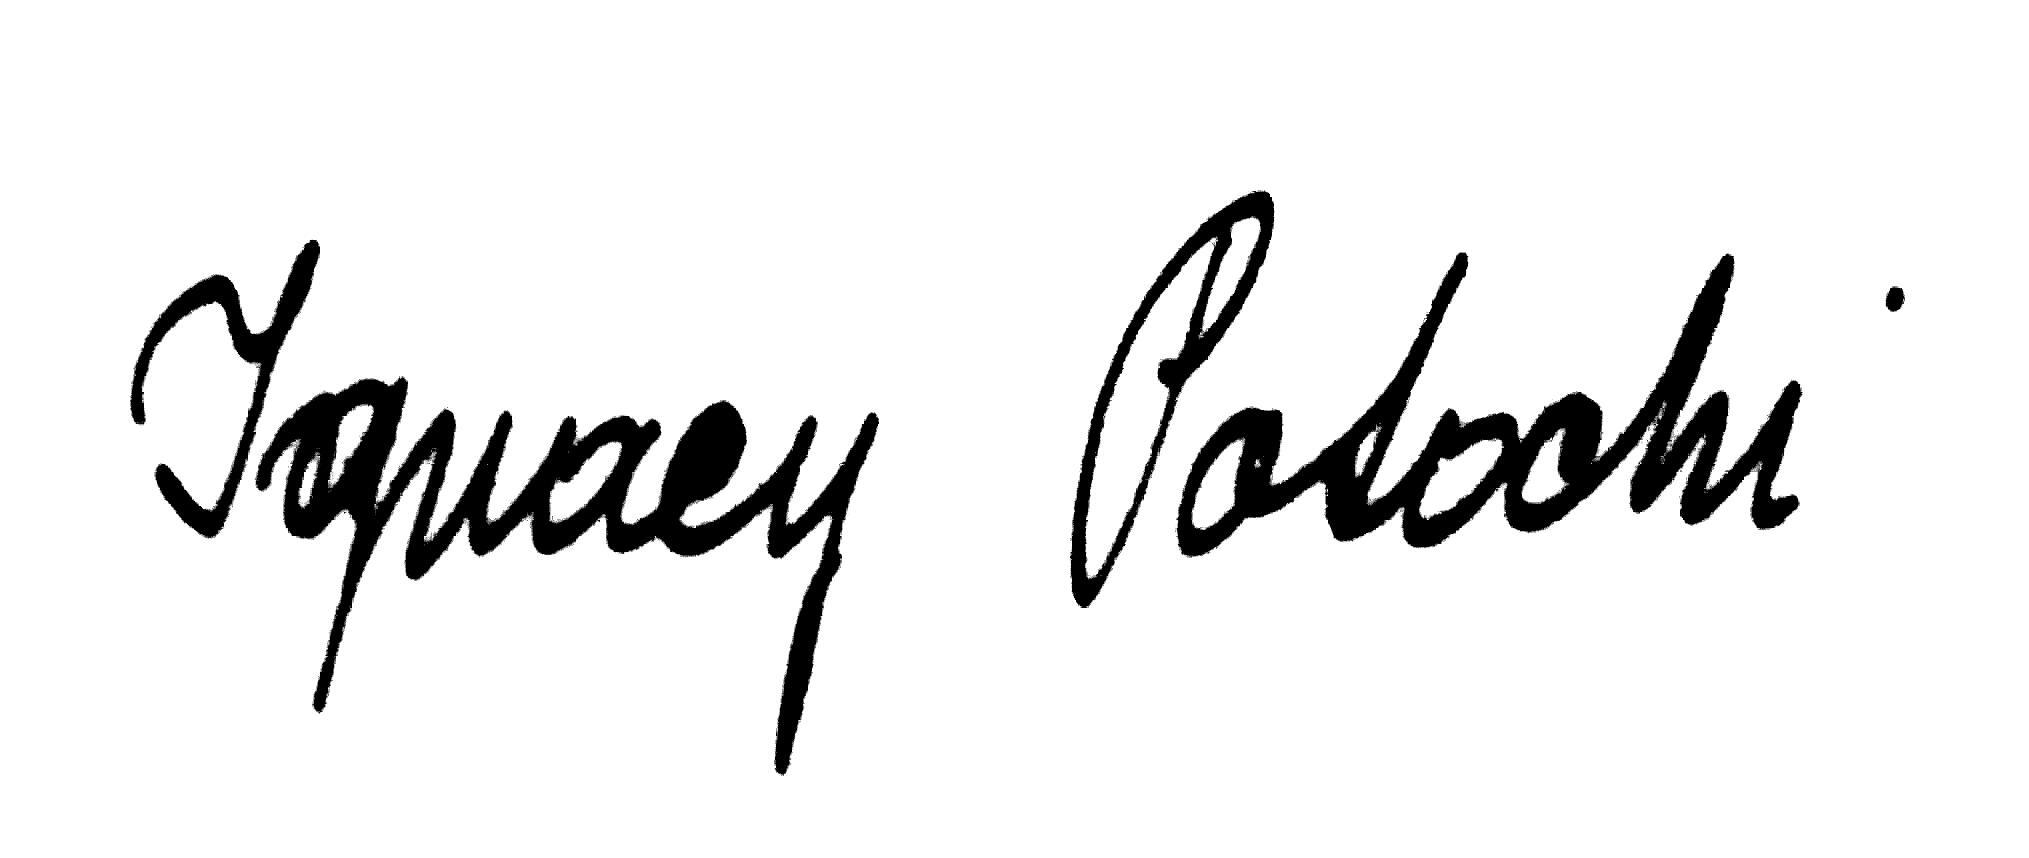
Signature of: ignacy potocki